Can you pull out the amount in words, numerical amount, payee's name, date of the cheque, and the bank's name from the image?
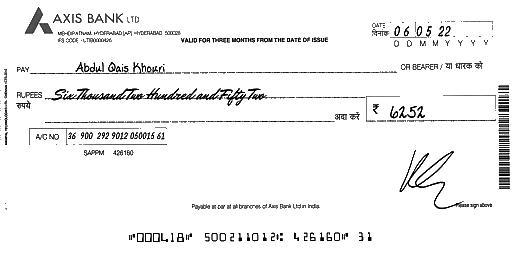
amt_in_words: Six Thousand Two Hundred and Fifty Two
amt_in_figures: 6252
payee_name: Abdul Qais Khouri
bank_name: AXIS BANK
cheque_date: 06/05/22